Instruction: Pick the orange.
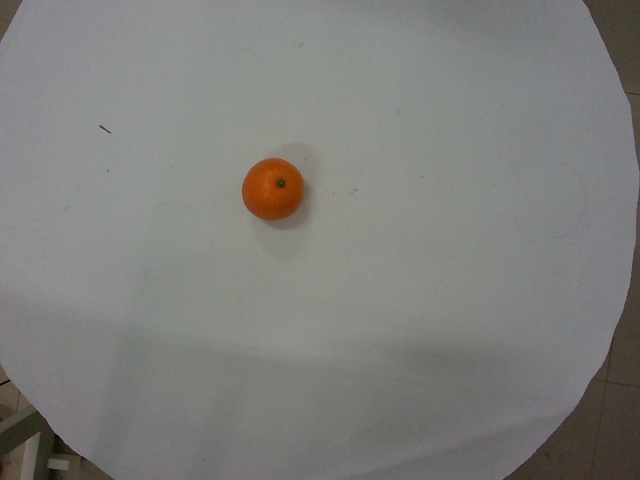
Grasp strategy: vertical